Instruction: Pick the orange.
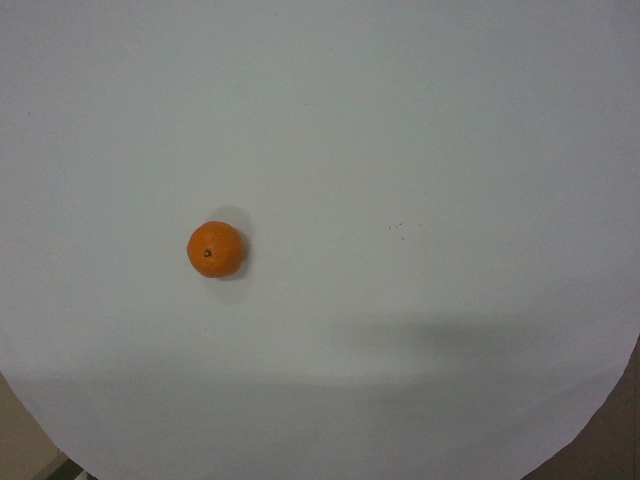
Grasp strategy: vertical